Question: What is the potential diagnosis?
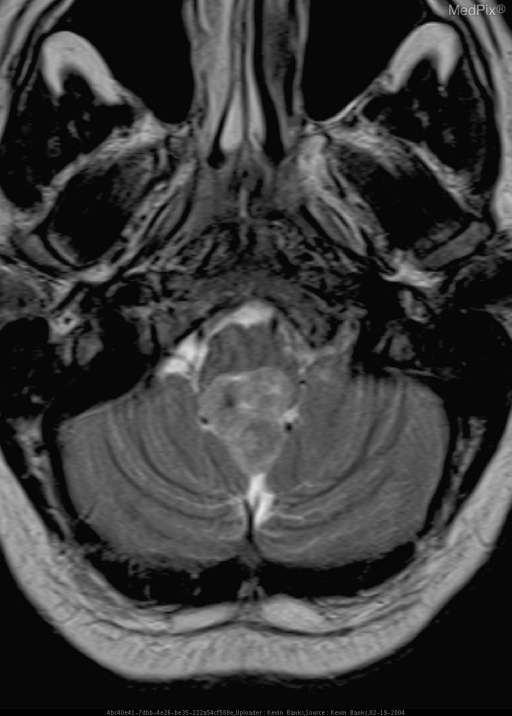
Answer: The possible diagnosis includes Ependymoma
Choroid Plexus Tumor
PNET
Metastasis.